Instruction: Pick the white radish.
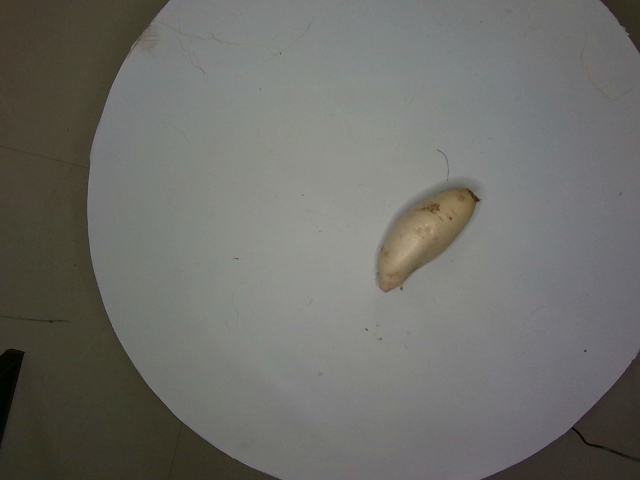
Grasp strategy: vertical